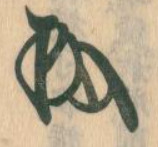
Signature of: hōjō tokimura